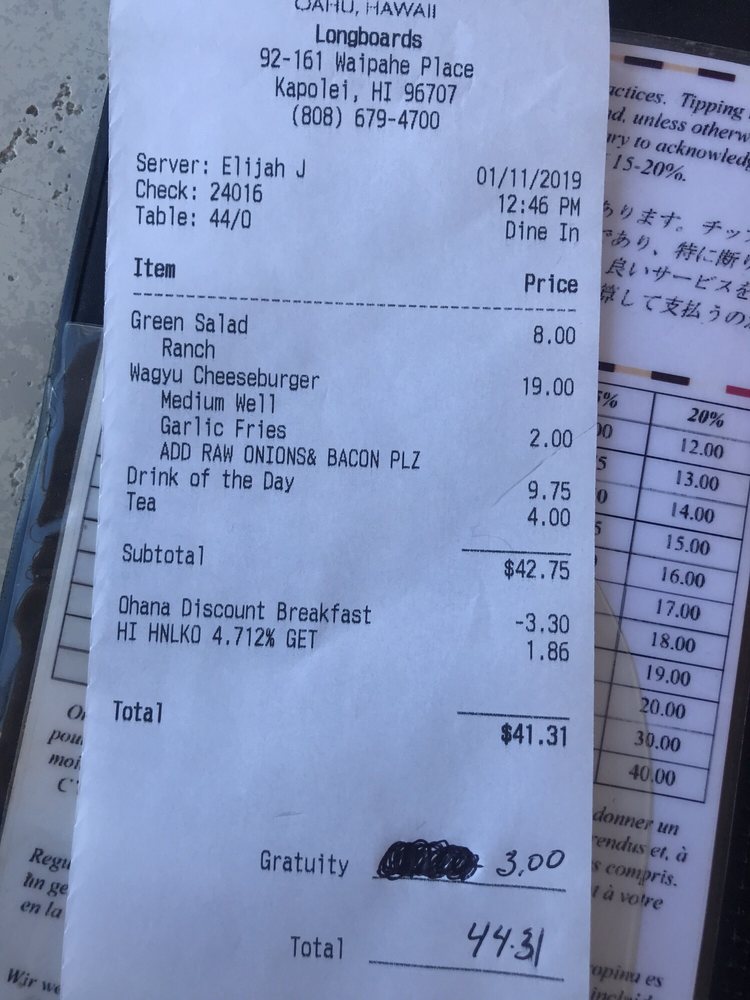
gt_parse: date: 01/11/2019
criticals: name: Total
price: $41.31
store: Longboards
tell: (808) 679-4700